Question: What type of tax is indicated in the document, personal property or real estate?
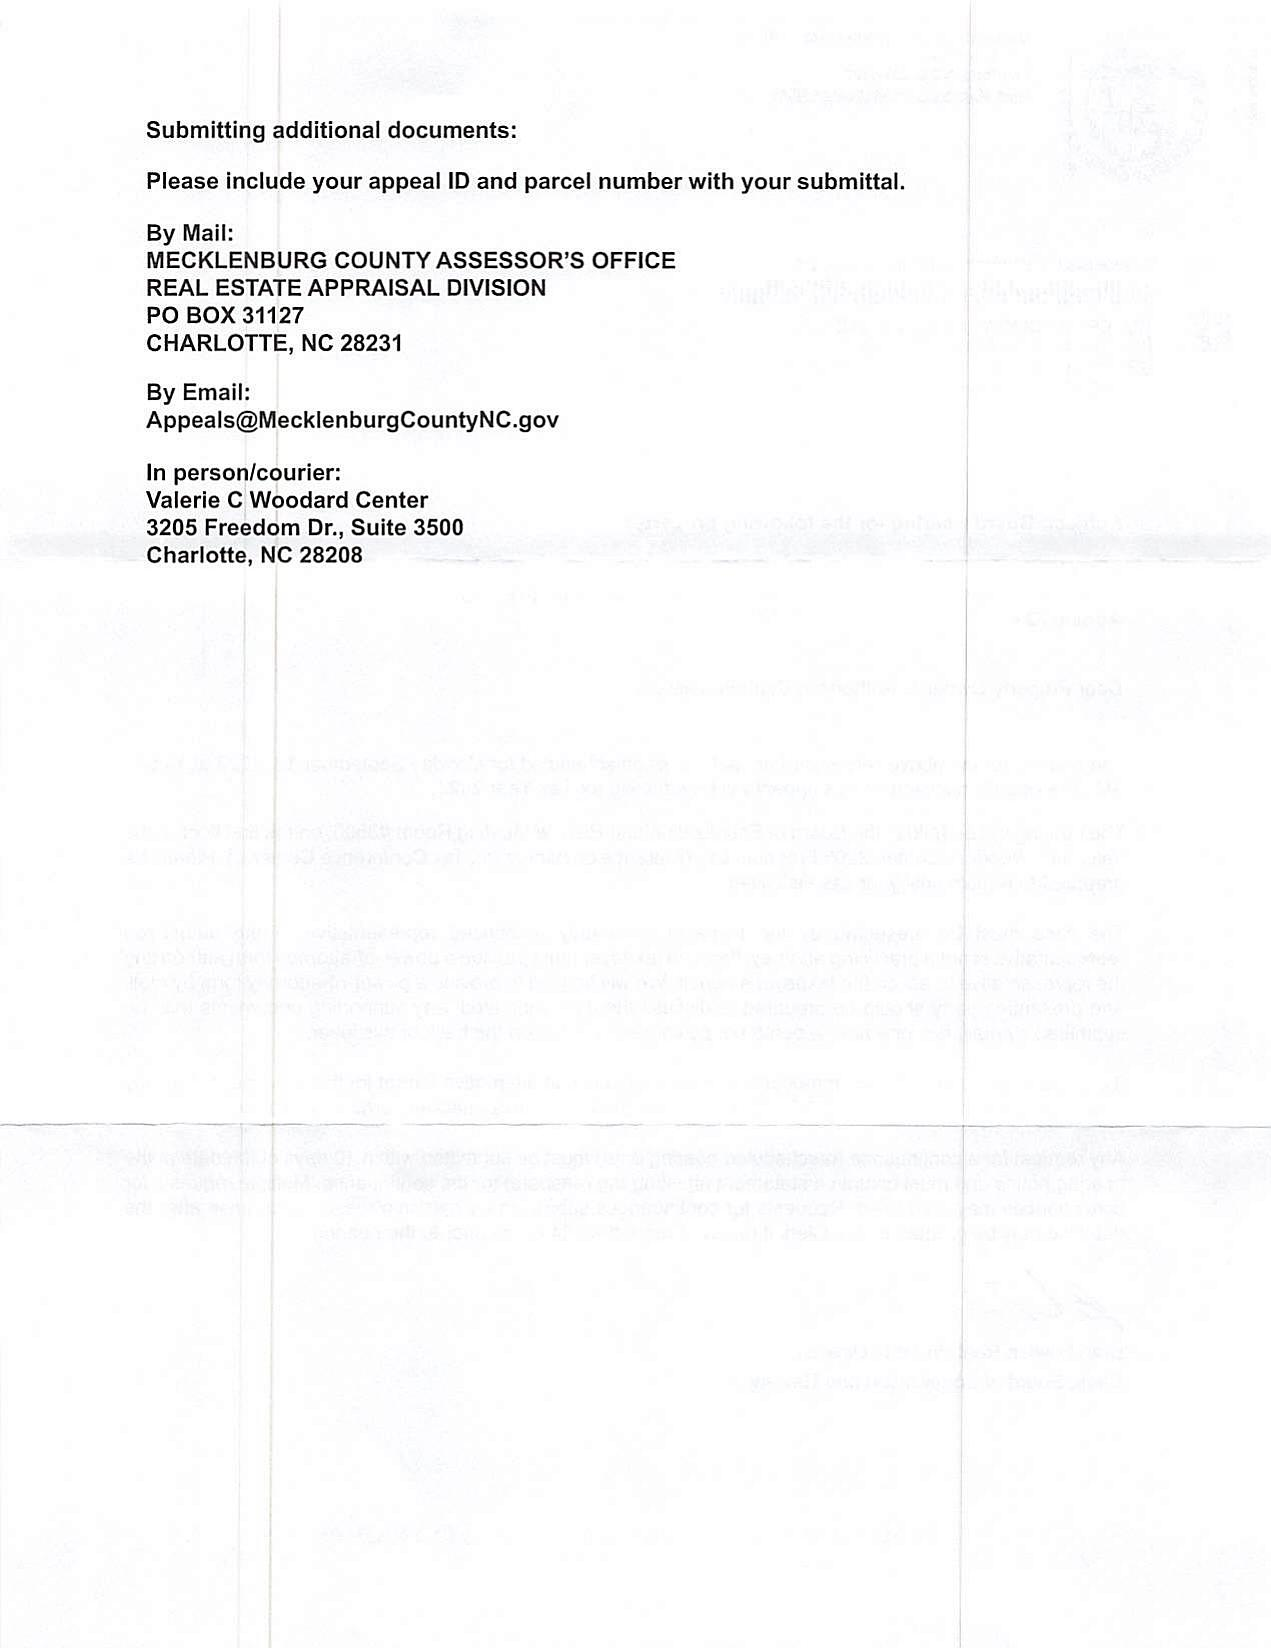
Answer: "Real Estate Tax"